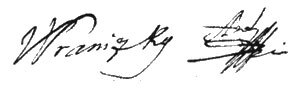
Signature of: antonín vranický